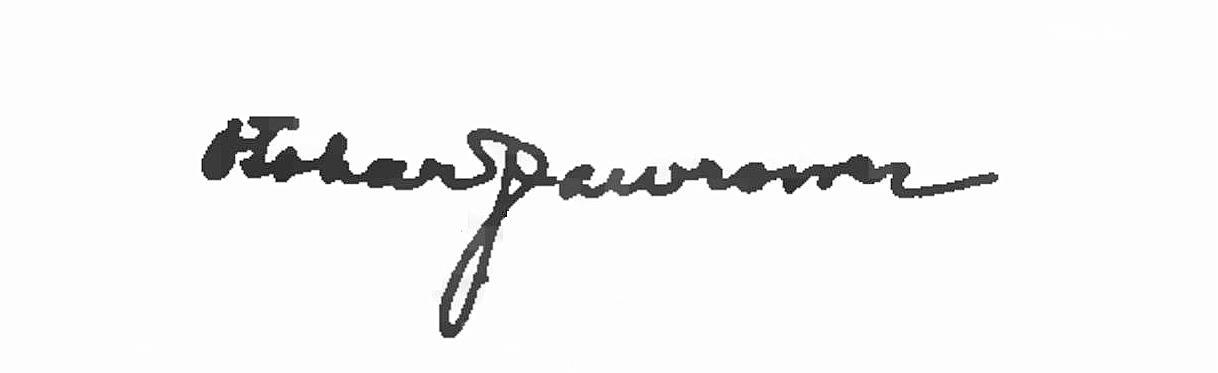
Signature of: otokar jawrower